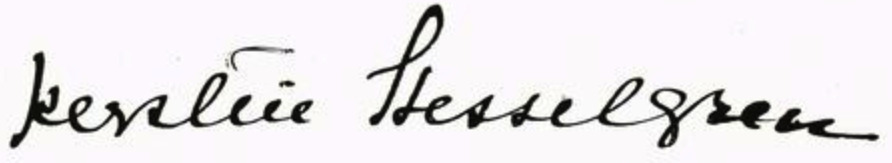
Signature of: kerstin hesselgren